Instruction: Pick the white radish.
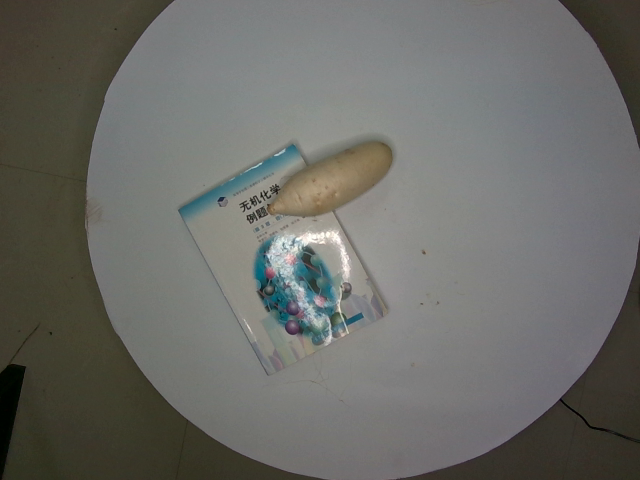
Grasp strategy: vertical